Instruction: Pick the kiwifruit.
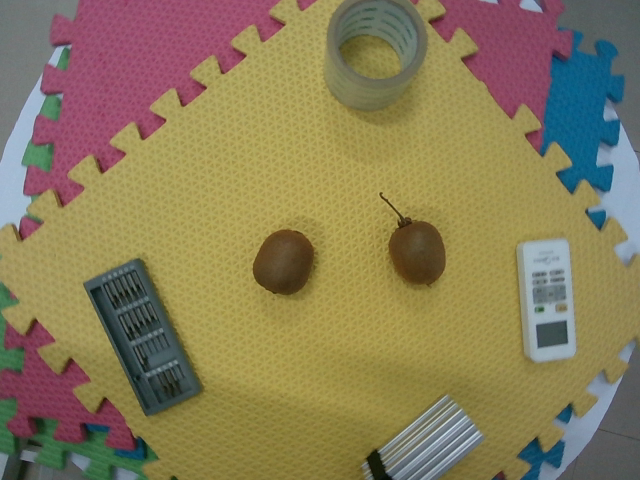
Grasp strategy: vertical